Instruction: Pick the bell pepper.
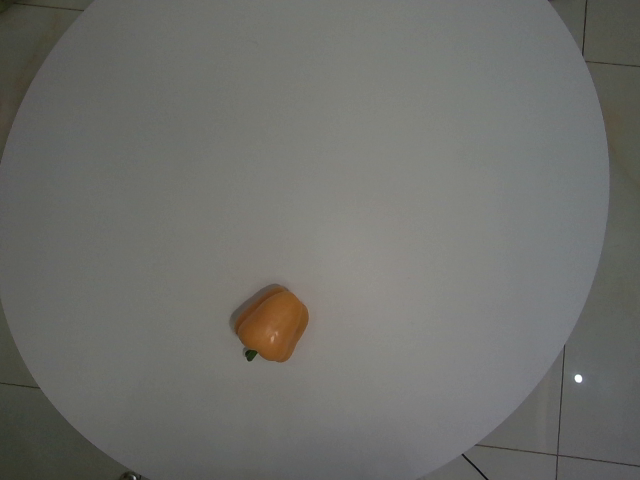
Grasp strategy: vertical